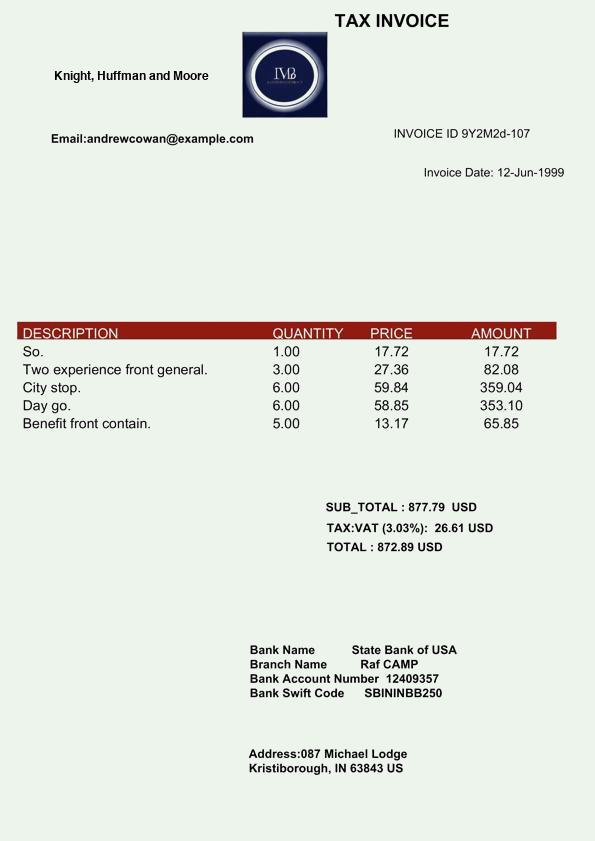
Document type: Invoice